Question: Explain the disease:
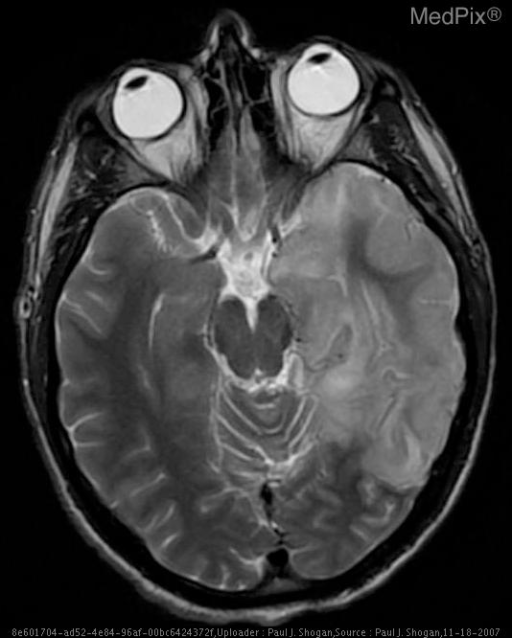
Answer: The disease is discussed as: Lesions/Condition: HSV Encephalitis

Discussion:

Herpes Encephalitis occurs at any age, with the highest incidence in adolescents and young adults, affecting men and women equally.  HSV-1 accounts for 95% of all herpetic encephalitis, and is the most common cause of viral encephalitis in the United States.

The presenting symptoms are multiple and often originate with fever, headache, seizures, confusion, stupor, and coma.  Patients may also demonstrate the gradual onset of olfactory hallucinations, anosmia, personality change, psychotic behavior, delirium, aphasia, and hemiparesis.   These symptoms are directly related to the involvement of the temporal lobes, insular cortex, and orbital surface of the frontal lobes by this disease.

After initial contact through infected secretions in the oronasopharnyx, HSV-1 travels via the lingual portion of the trigeminal nerve, to the gasserian ganglia where the virus remains dormant.  Upon reactivation from the influences of local trauma, immunosuppression, or stress, or the result of primary infection, the virus spreads in a retrograde fashion along the fibers that innervate the leptomeninges of the anterior and middle fossa.

Early diagnosis and rapid therapy is essential, as herpes encephalitis progresses rapidly.  The mortality rate ranges from 50% to 70%, with those surviving left with significant neurological impairment to include amnesia, dementia, seizures, and aphasia.  Both the patient’s age and level of consciousness at the time of initiation of intravenous acyclovir dictate outcomes.  If the patient is unconscious prior to beginning therapy, the outcome is poor.  If the patient is awake, and treatment is begun within 4 days of onset of the illness, survival is greater than 90 percent.

Laboratory:

CSF demonstrates increased pressure and a pleocytosis with lymphocyte predominance.
Red cells, and xanthochromia are identified in a minority of cases, secondary to hemorrhage.  Protein content is increased, and CSF glucose may rarely be lower than 40 mg/dL.

Polymerase Chain Reaction may be employed to identify HSV antigen in the CSF while the virus is replicating in the first few days of the illness.

Pathology:

Gross Pathologic Features:

Hemorrhagic and necrotizing encephalitis of gray and white matter, with severe edema and tissue necrosis localized to the inferior frontal, temporal lobes, and insular cortex.

Microscopically:

Focal necrotizing vasculitis with perivascular inflammatory infiltrates, with eosinophilic Cowdry intranuclear inclusion bodies located in neurons, and glial cells.

Herpes viruses include HSV-1, HSV-2, Epstein-Barr virus, cytomegalovirus, varicella-zoster virus, B virus, HSV-6, and HSV-7.

Radiology:

The imaging findings of HSV encephalitis on CT may be initially normal or subtly abnormal.  Generally, abnormalities are not identified until 3-5 days after the onset of significant symptoms.  Common initial findings are low attenuation in the medial temporal lobes and insula, with mild mass effect.  Hemorrhage may occasionally be identified and is a late finding that is highly suggestive of herpes encephalitis.  On contrast enhanced CT, there is ill-defined patchy enhancement, with gyriform enhancement being a late finding.

MRI is more sensitive than CT in detecting early changes, and demonstrates signal changes in almost all sequences.  T1 weighted images demonstrate areas of low signal intensity with surrounding edema localized to the temporal lobes, insular cortex, subfrontal area, and cingulate gyri.  Loss of the gray-white matter differentiation, and evidence of mass effect is frequently encountered.  Additionally, in cases of hemorrhage, there may be foci of increased signal in the inferior parts of the frontal and temporal lobes.  T2 weighted images demonstrate asymmetric bilateral high signal intensity in gray, and subcortical white matter of the temporal lobes, extending into the insular cortex, secondary to edema.  The basal ganglia are usually spared.  Findings are initially unilateral, followed by less severe contralateral temporal lobe signal abnormalities.

Proton density sequences demonstrate increased signal intensity in affected areas.  T2 weighted Fluid Attenuated Inversion Recovery (FLAIR) sequences demonstrate hyperintense signal with edematous cortex and subcortical white matter.  T2 gradient recalled echo sequences show hypointensity if there is hemorrhage within the edematous brain parenchyma.

Diffusion weighted images demonstrate marked hyperintense restricted diffusion, and reduced ADC values.  It is important to distinguish these findings from ischemic stroke, hemorrhage, abscess, lymphoma, Creutzfeldt-Jakob disease, glioma, and metastatic disease, for the determination of appropriate treatment.  HSV encephalitis can be differentiated from other high signal intensity DW MR images, and low ADC values based on the clinical presentation of the patient, distribution of the imaging findings, and results of the polymerase chain reaction test.

T1 weighted gadolinium enhanced images demonstrate asymmetric mild patchy enhancement indicating abnormalities of the blood-brain barrier.  Gyriform enhancement may be seen one week after initial symptoms.  Meningeal enhancement is an early finding, with parenchymal enhancement being a late finding, or evidence of hemorrhage.

MR spectroscopy may be utilized demonstrating elevated peaks of lactate, choline, and myoinositol, and reduced N-acetylaspartate signal.

Follow-up imaging demonstrates progressive abnormalities with worsening involvement of the contralateral temporal lobe, insula, and cingulate gyri.  Encephalomalacia, atrophy, and dystrophic calcification are commonly seen as sequelae of HSV encephalitis.